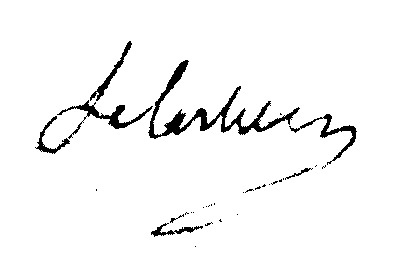
Signature of: marie jean françois philibert lecarlier d ardon